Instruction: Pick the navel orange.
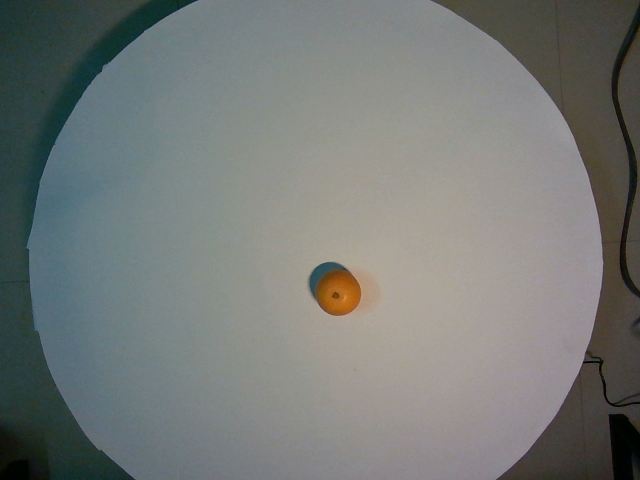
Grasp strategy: vertical